Question: What tax district, tax-rate area, or tax area code is specified in the document?
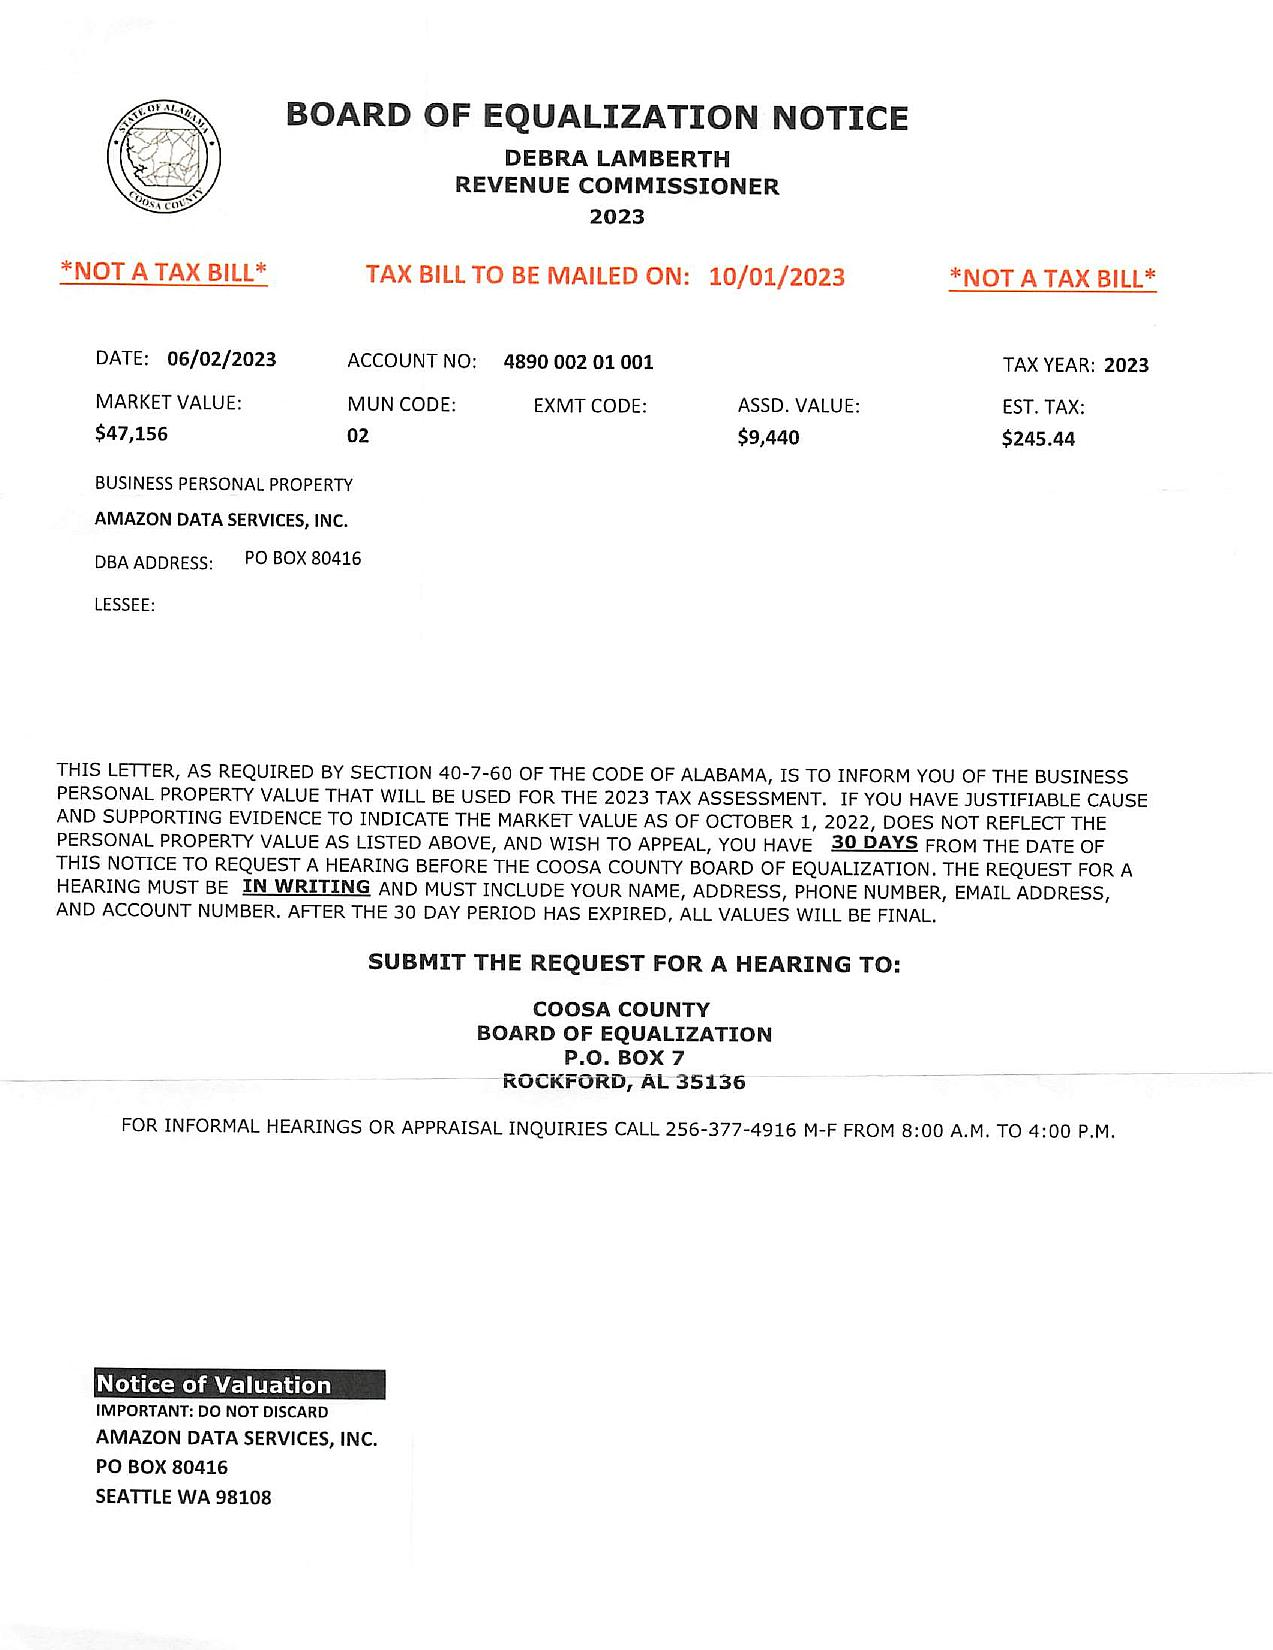
Answer: "02"